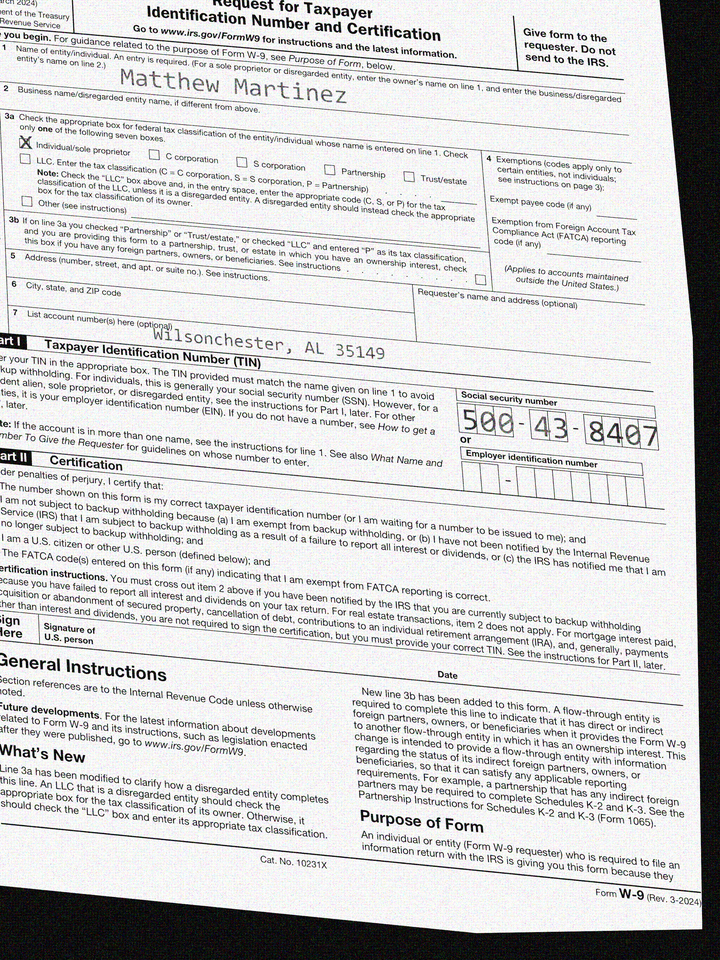
adr2: Wilsonchester, AL 35149
cbx: yes
ssn: 500438407
enm: Matthew Martinez